Question: How is the property described in the document?
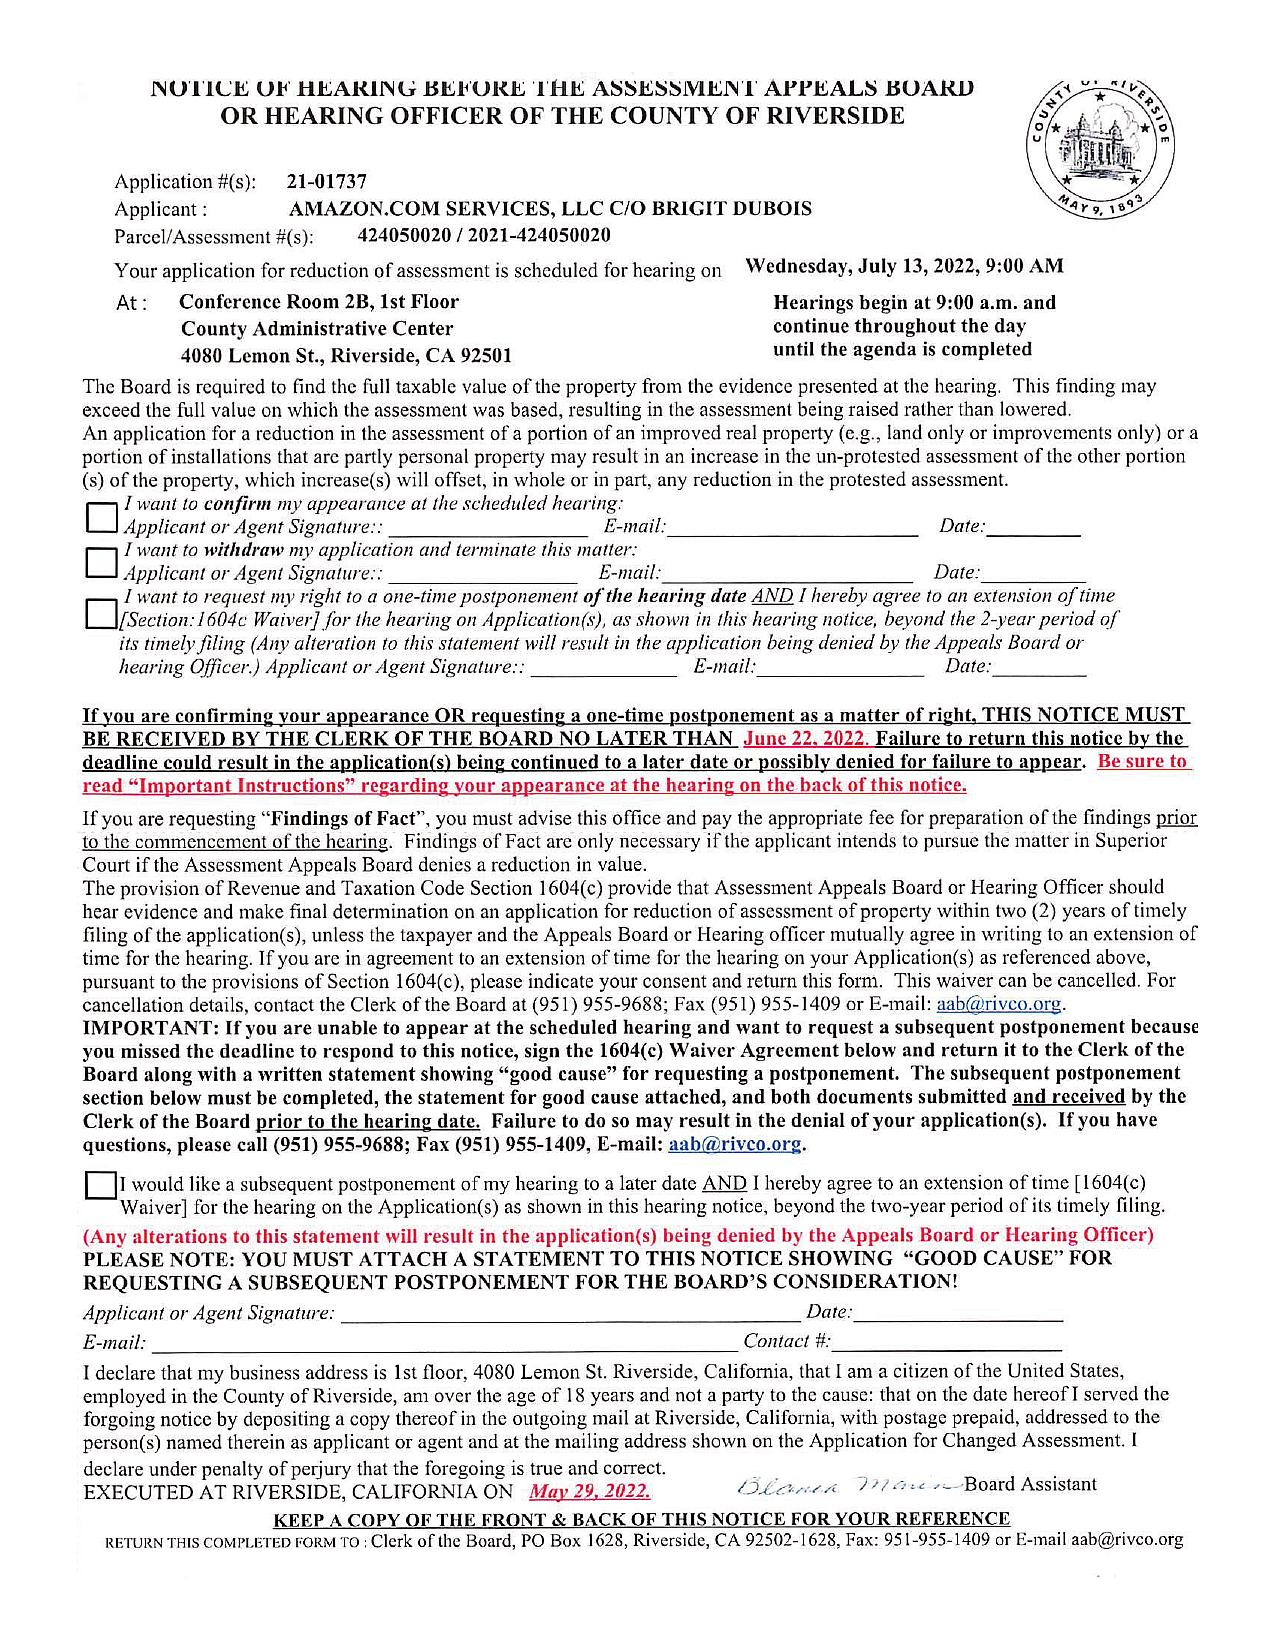
Answer: "real property (e.g., land only or improvements only) or a portion of installations that are partly personal property"